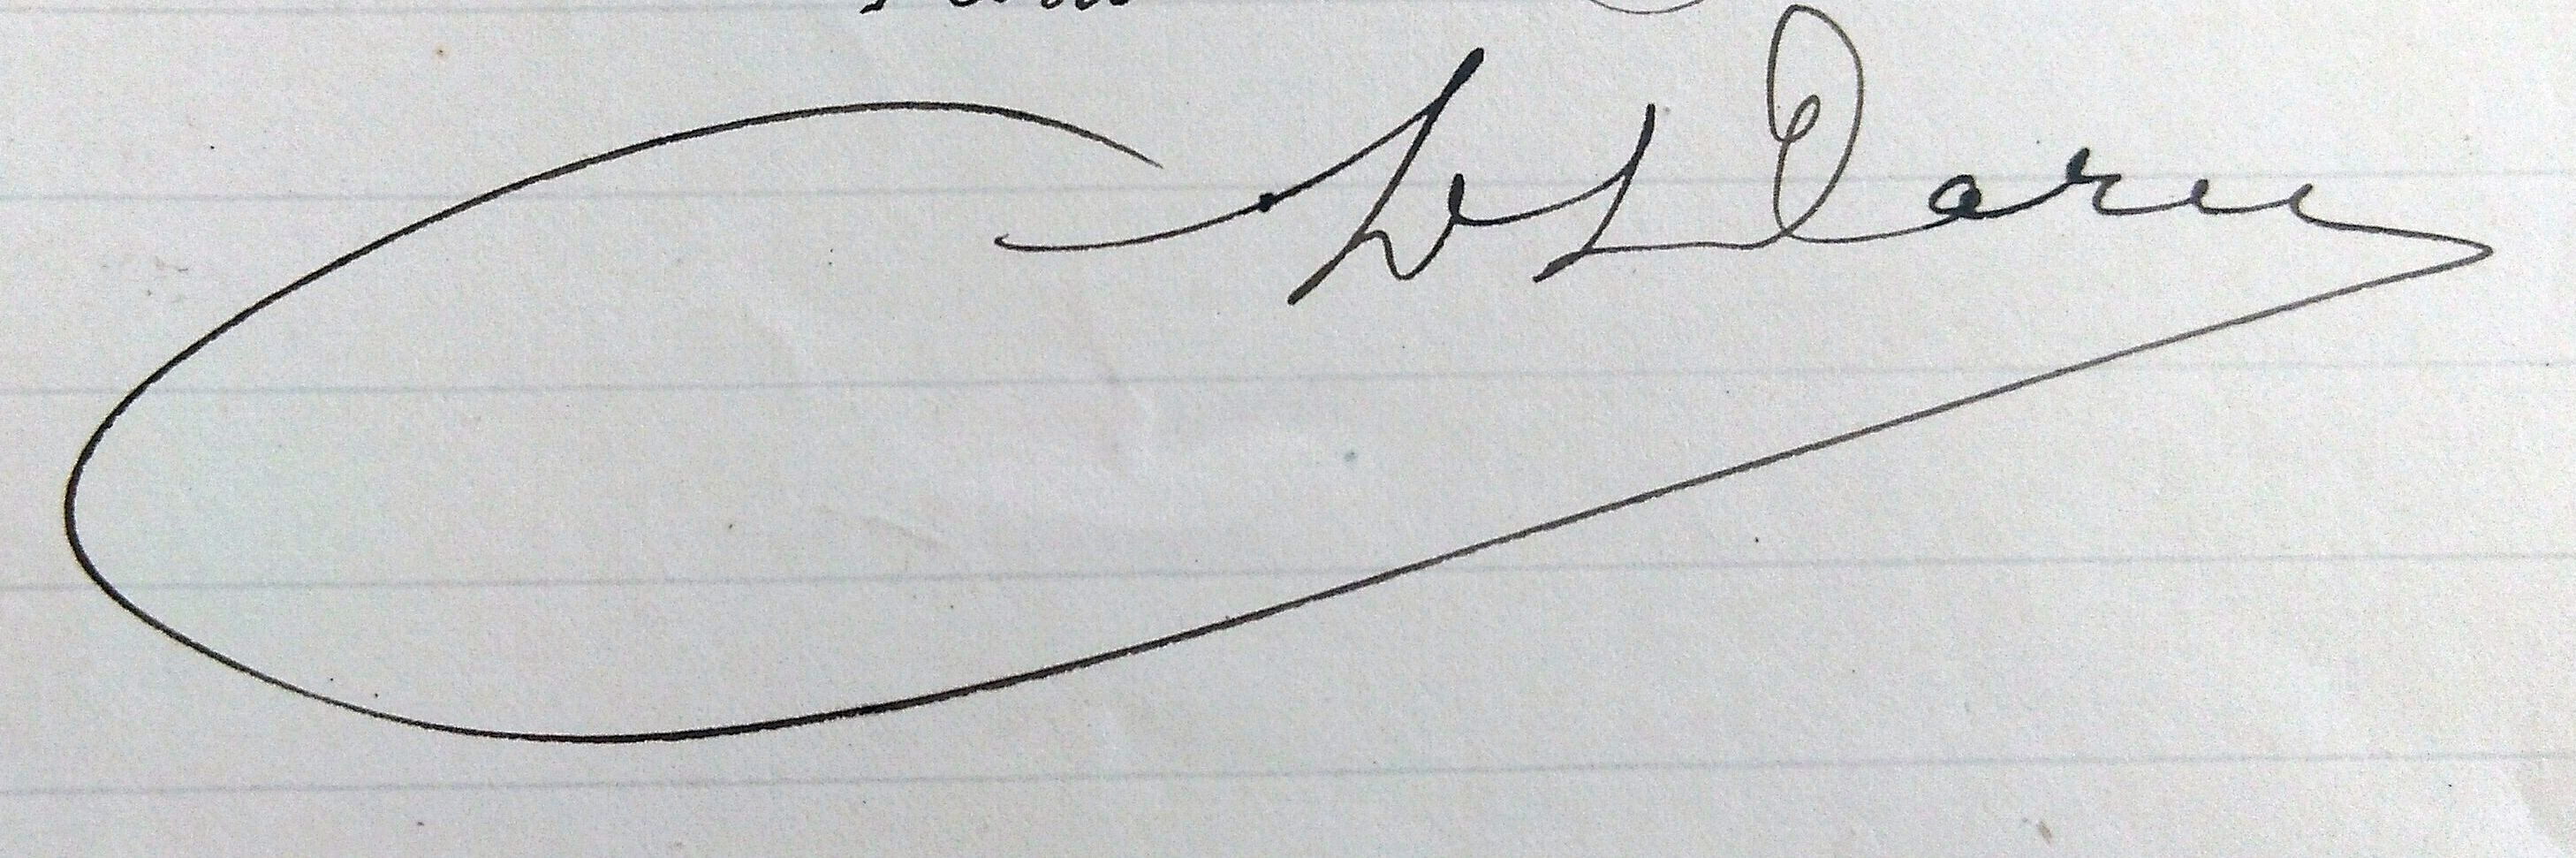
Signature of: denis darcy